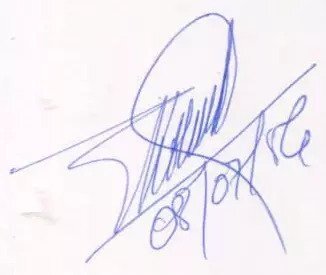
Signature of: andré kolingba